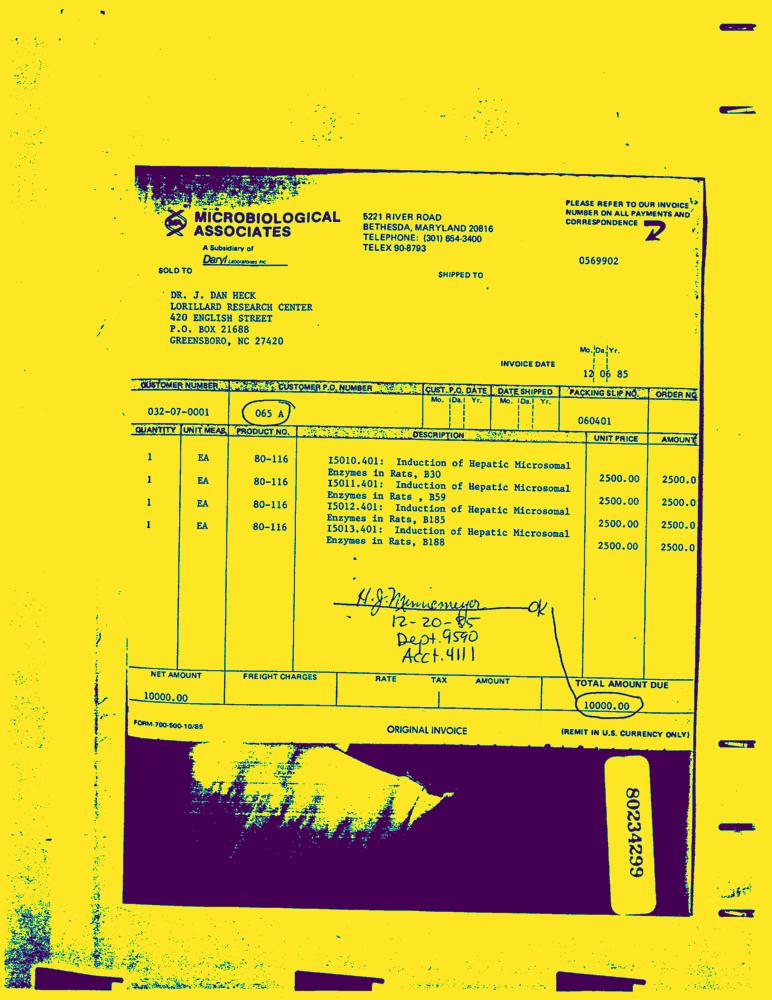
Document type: Invoice-Doc